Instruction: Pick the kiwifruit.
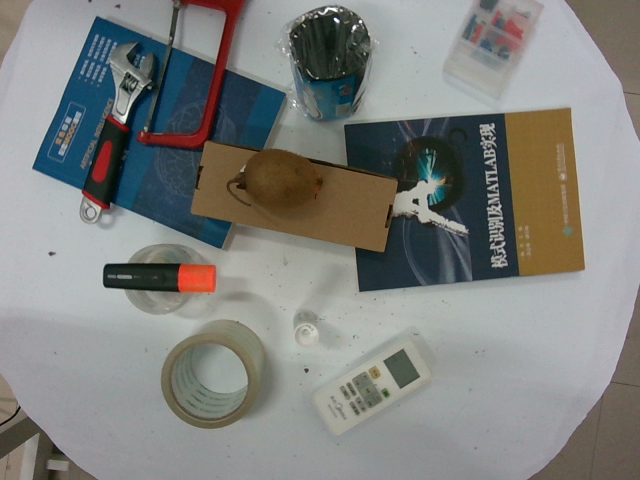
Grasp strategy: vertical